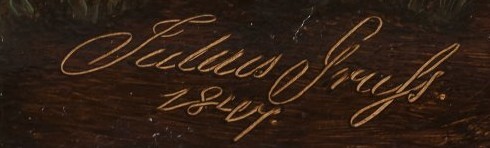
Signature of: julius theodor gruss